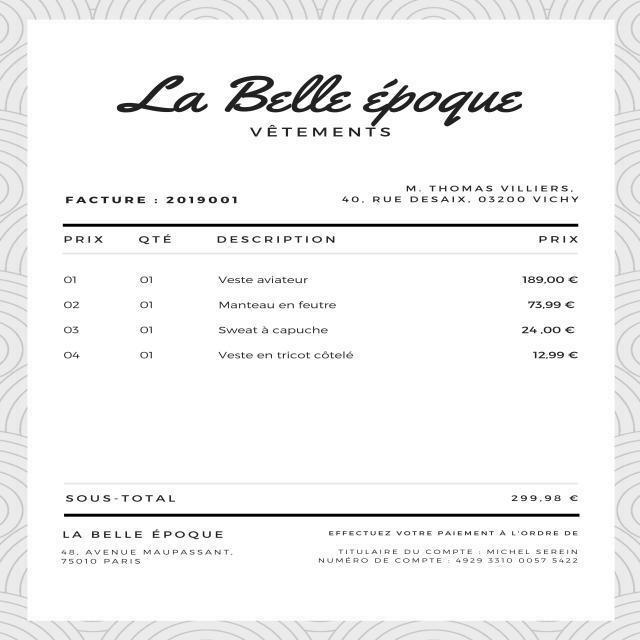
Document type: Invoice